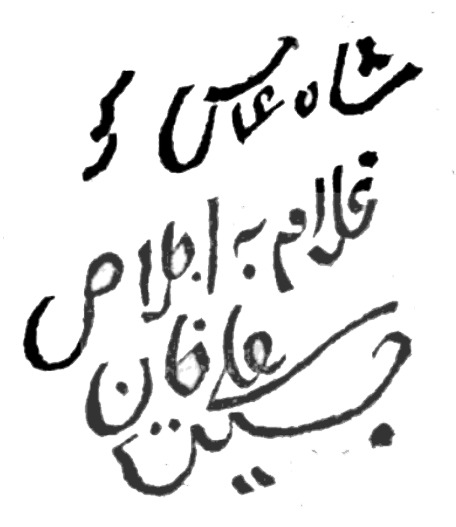
Signature of: hossein ali beg bayat